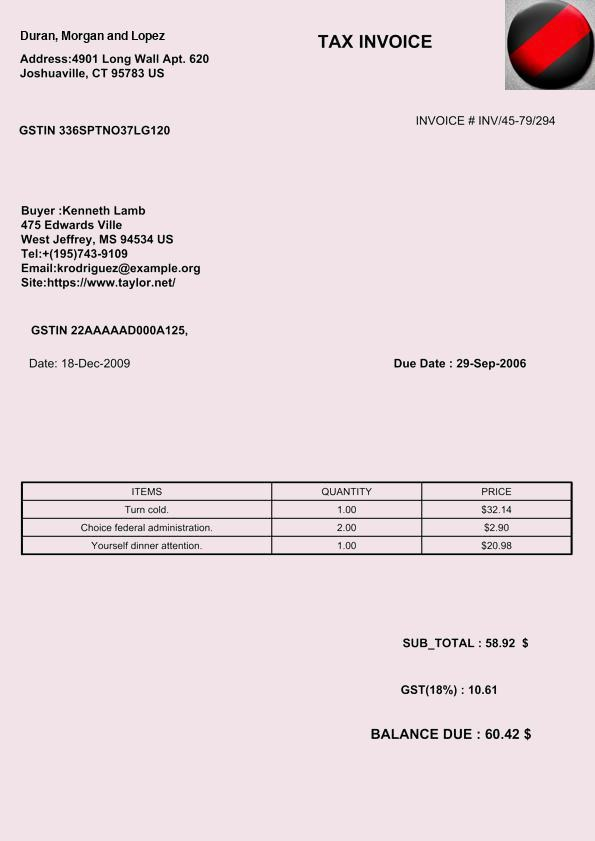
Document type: Invoice